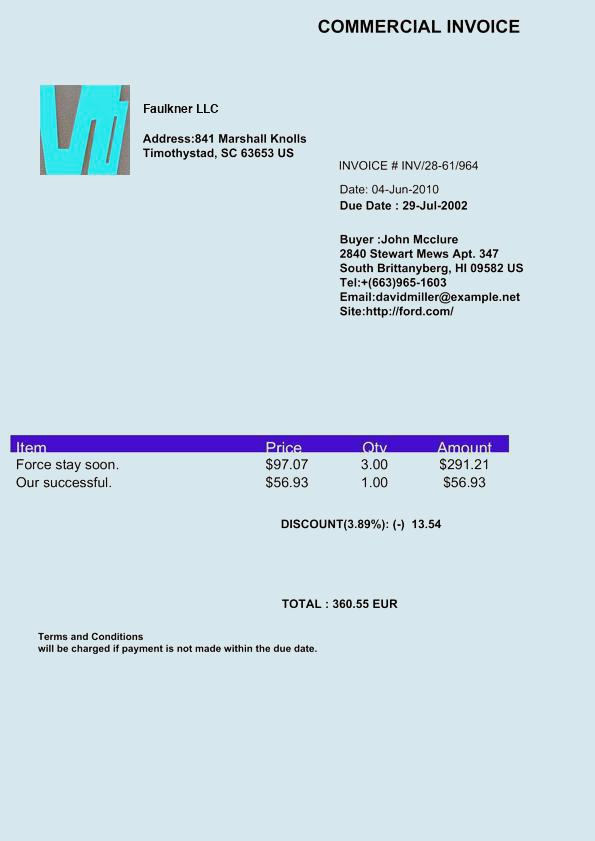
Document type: Invoice